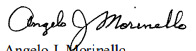
Signature of: angelo morinello